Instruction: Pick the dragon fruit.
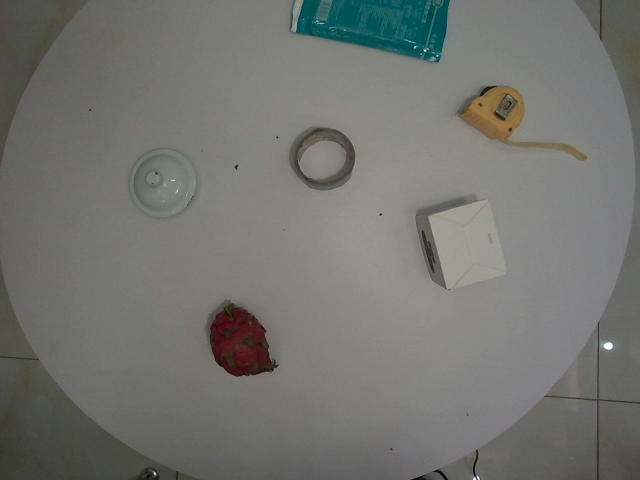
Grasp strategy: vertical